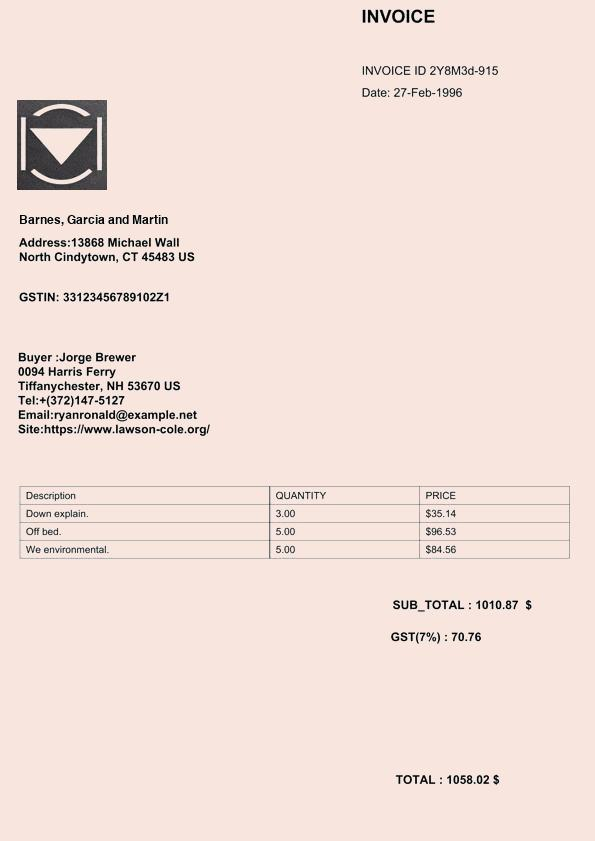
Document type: Invoice